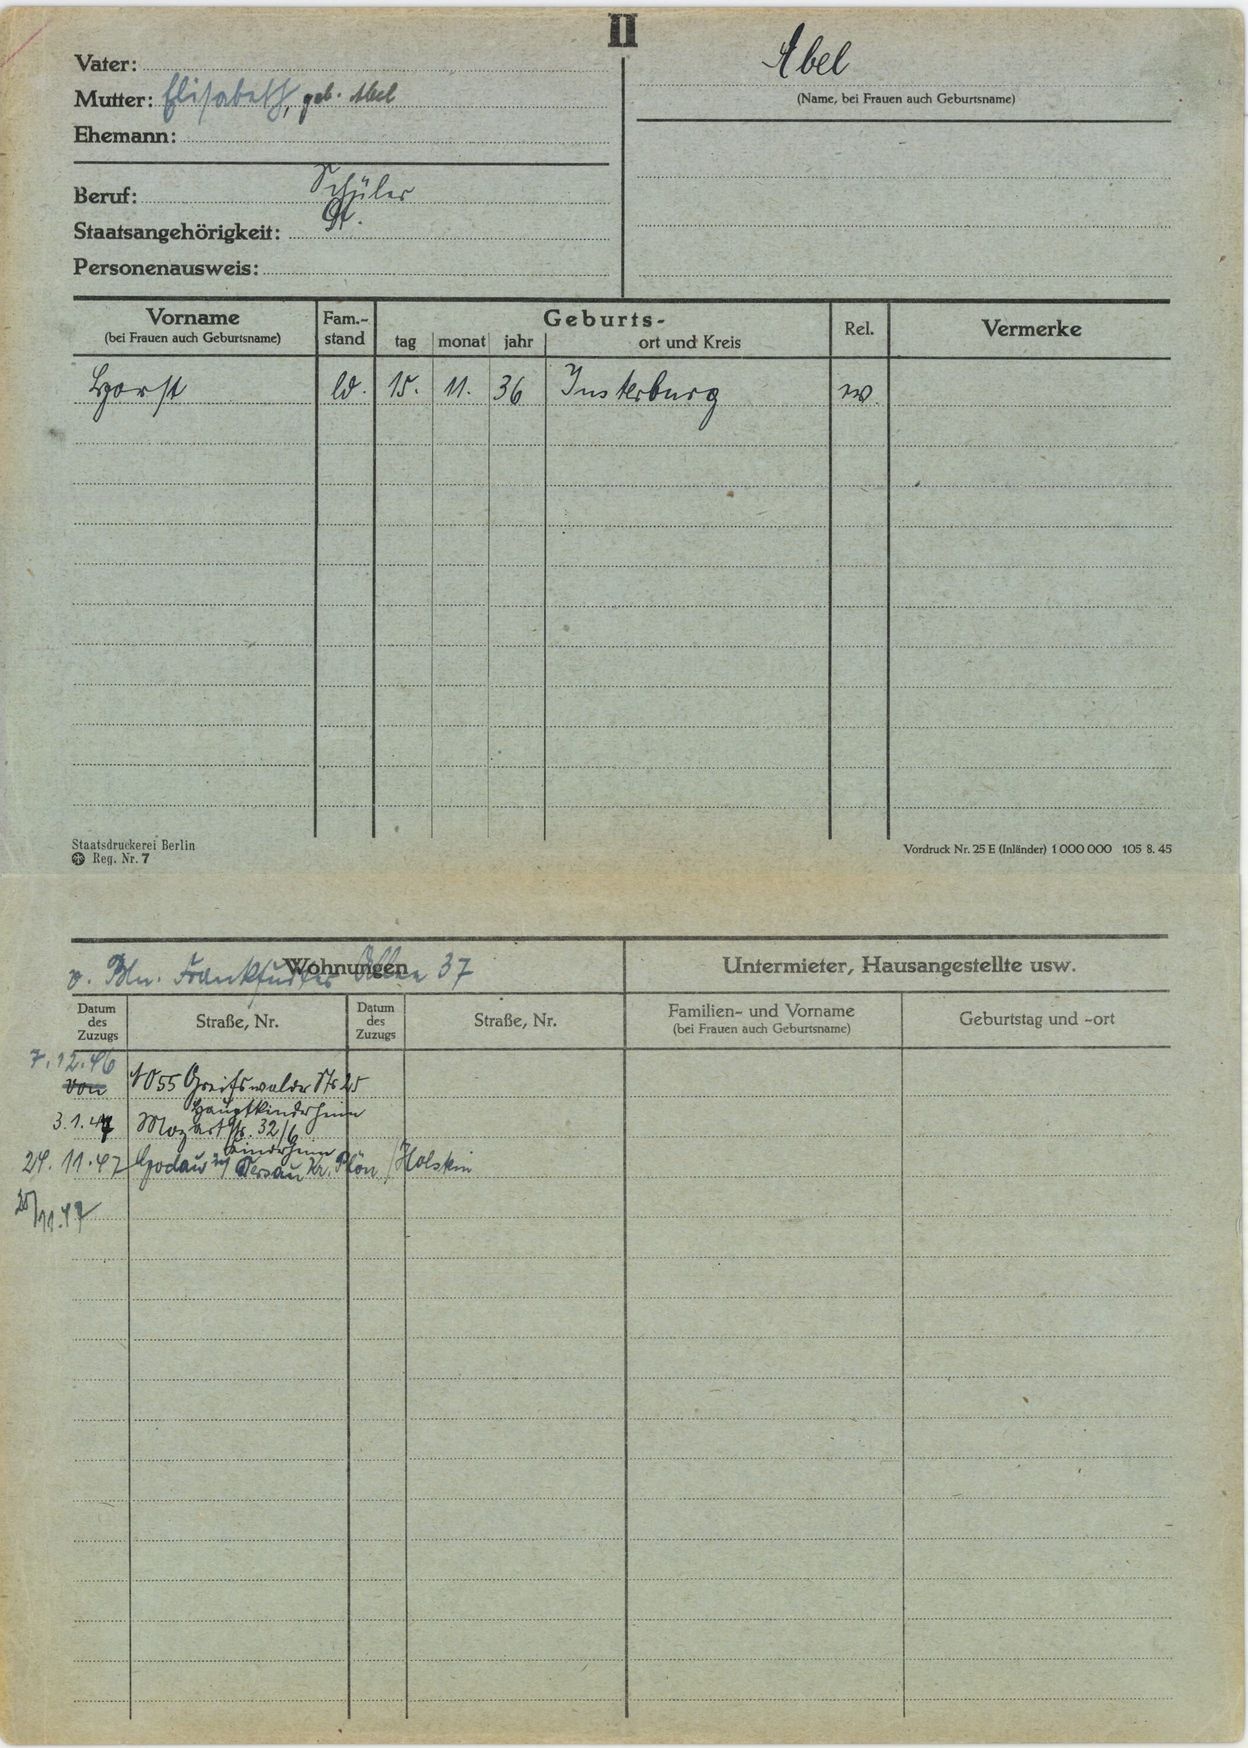
Abel